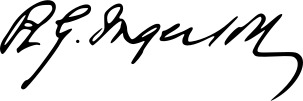
Signature of: robert green ingersoll